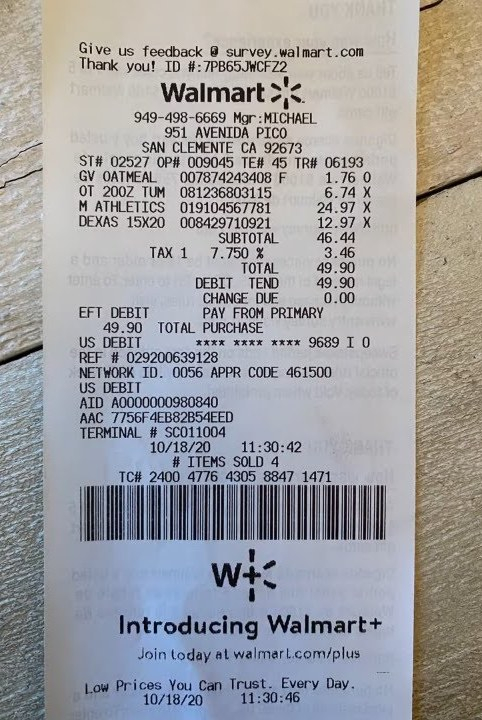
gt_parse: criticals: name: TOTAL
price: 49.90
store: Walmart
tell: 949-498-6669